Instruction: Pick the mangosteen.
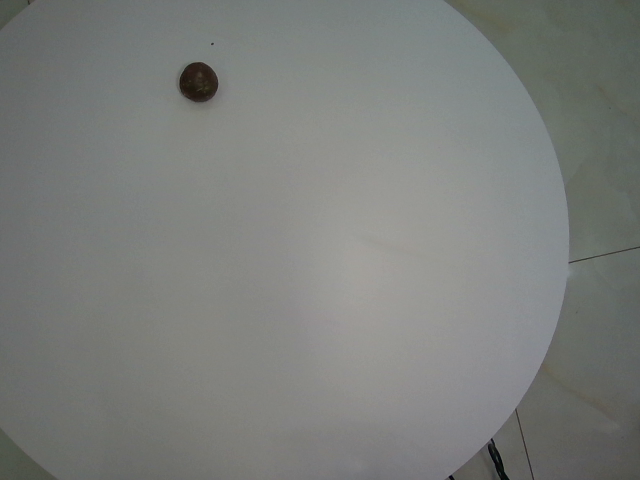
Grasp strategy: vertical